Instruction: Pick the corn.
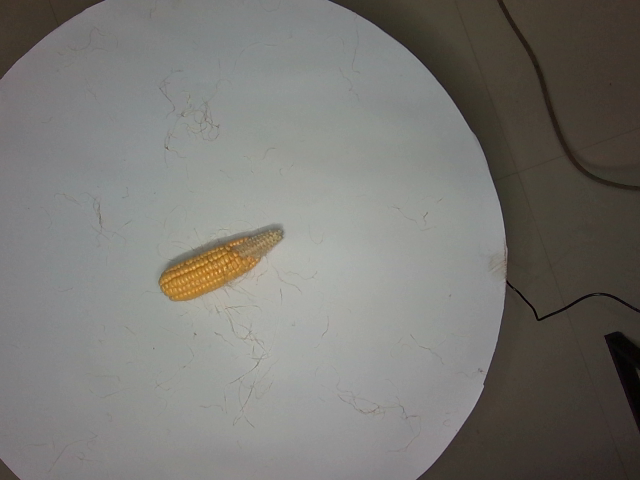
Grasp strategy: vertical